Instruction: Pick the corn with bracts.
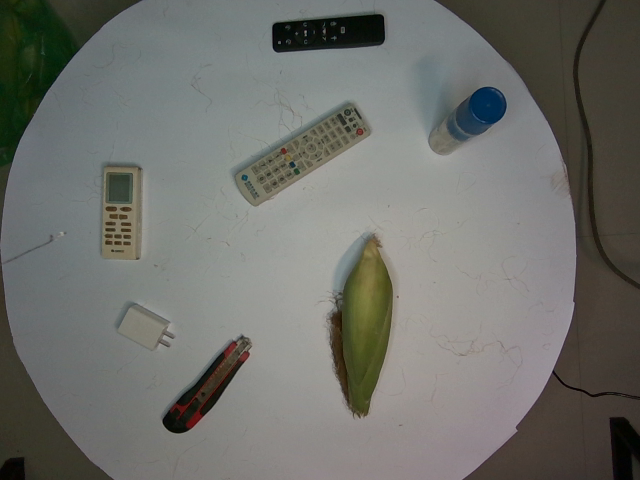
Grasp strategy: vertical